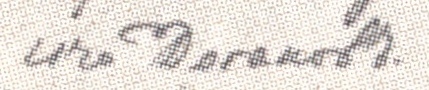
Signature of: icho doganov